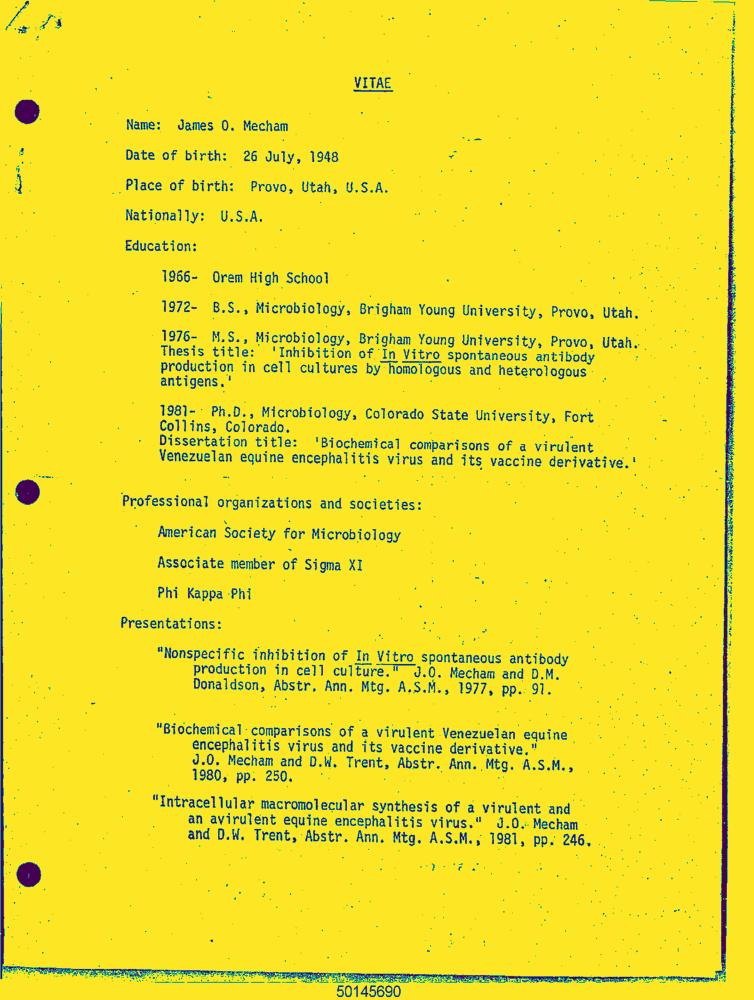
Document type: Resume-Doc